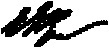
Signature of: edward george ryan